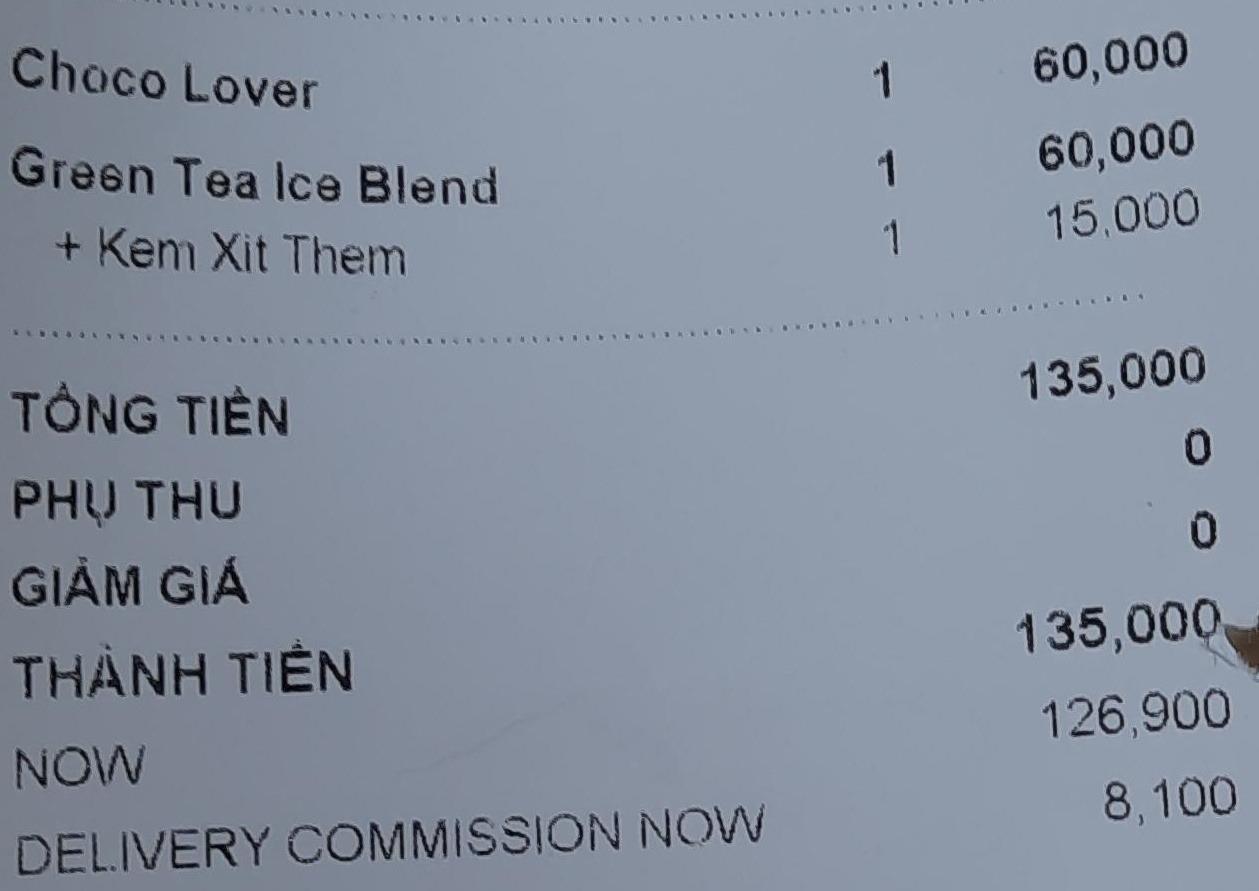
<table>
<tr>
<td>Choco Lover</td>
<td>1</td>
<td>60,000</td>
</tr>
<tr>
<td>Green Tea Ice Blend</td>
<td>1</td>
<td>60,000</td>
</tr>
<tr>
<td>+ Kem Xit Them</td>
<td>1</td>
<td>15,000</td>
</tr>
</table>

TỔNG TIỀN 135,000
PHỤ THU 0
GIẢM GIÁ 0
THÀNH TIỀN 135,000
NOW 126,900
DELIVERY COMMISSION NOW 8,100